Question: What is the earliest payment due date mentioned in the document?
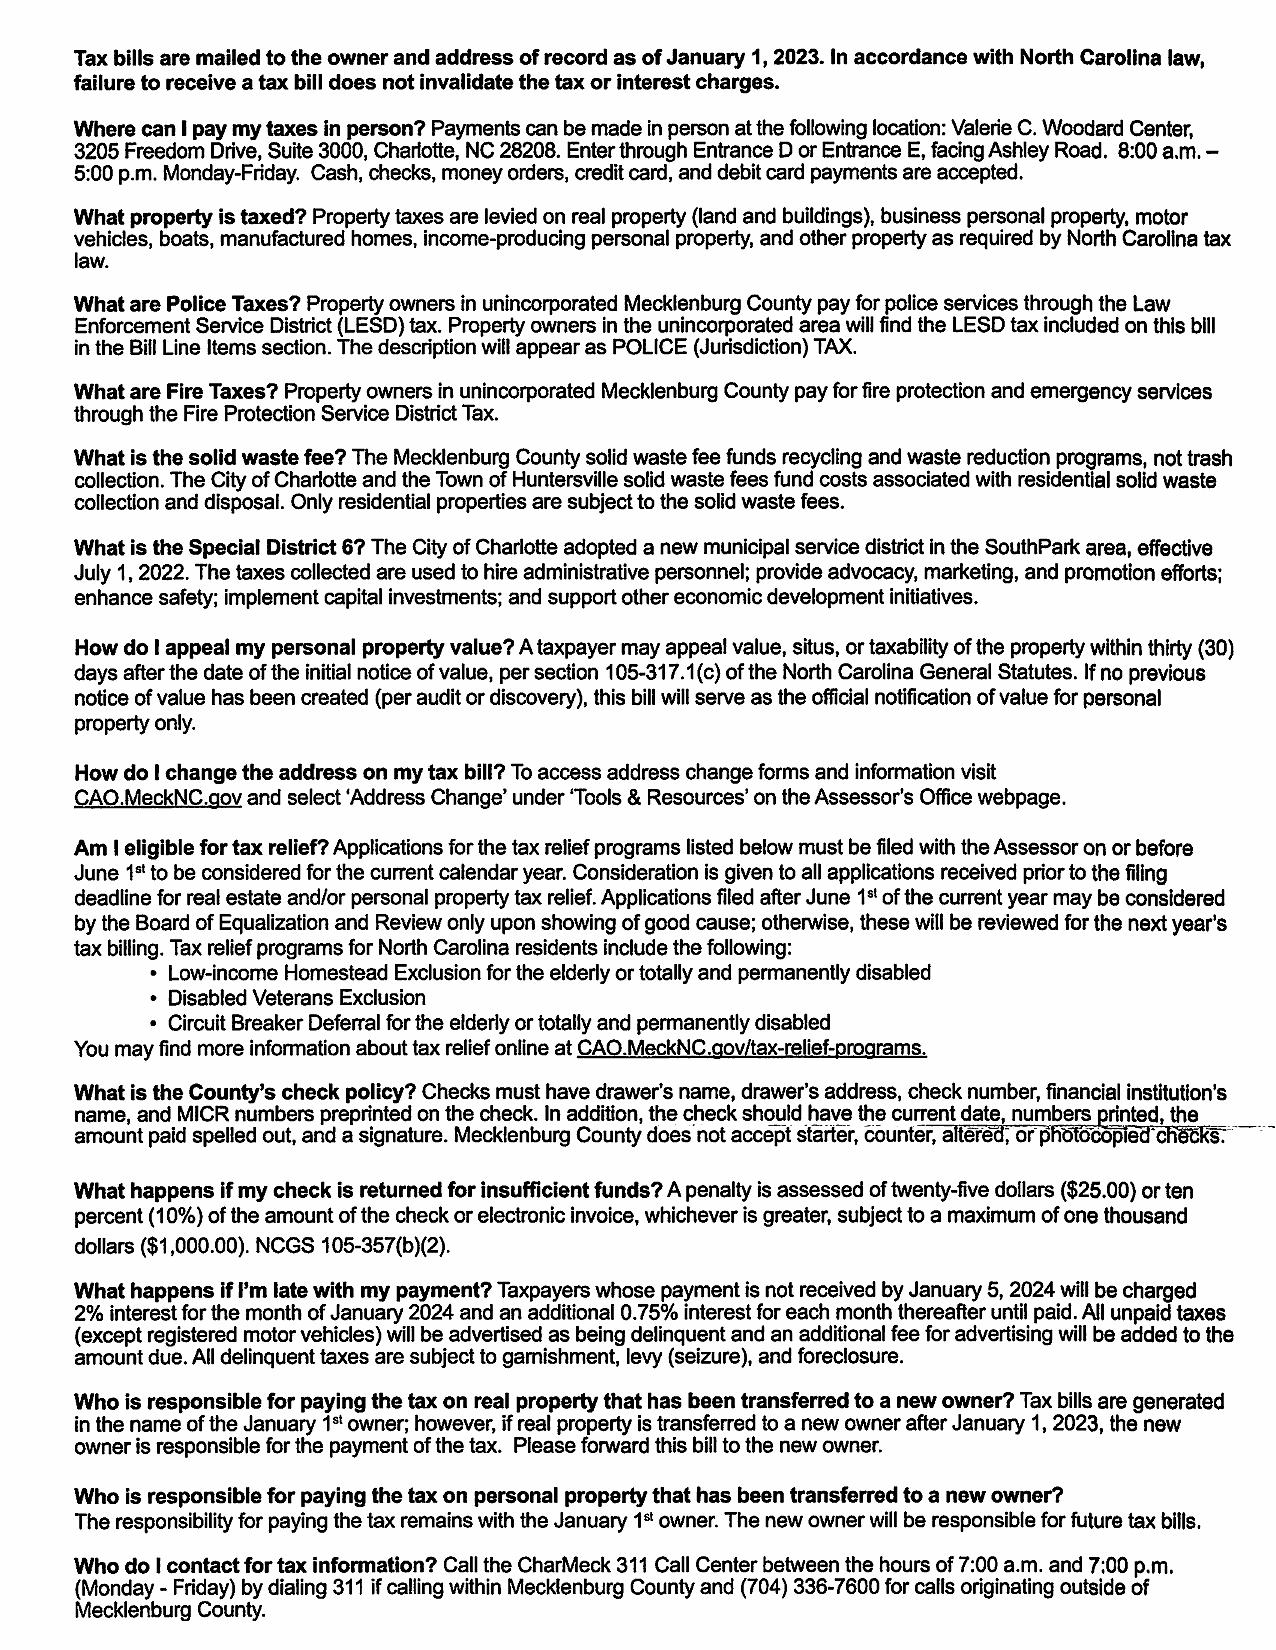
Answer: "5-Jan-24"